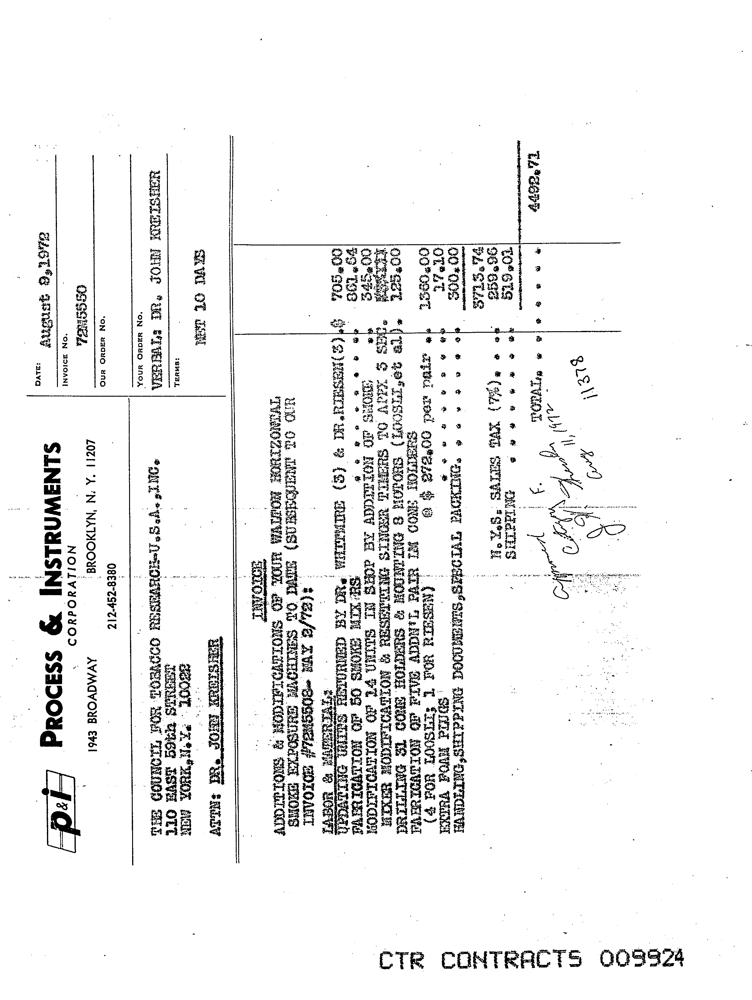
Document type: Invoice